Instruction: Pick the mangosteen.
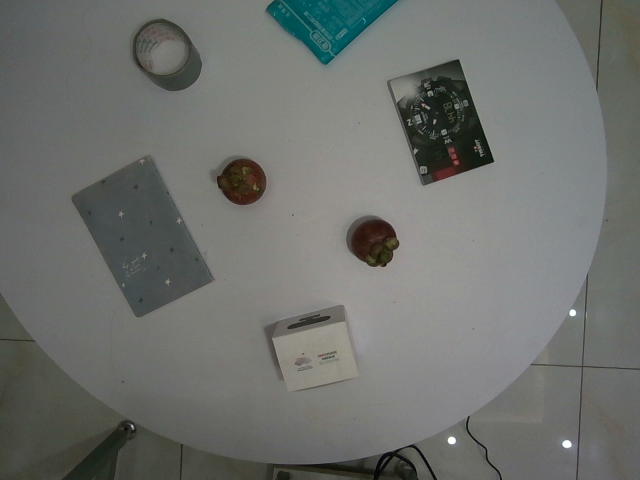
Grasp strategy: vertical